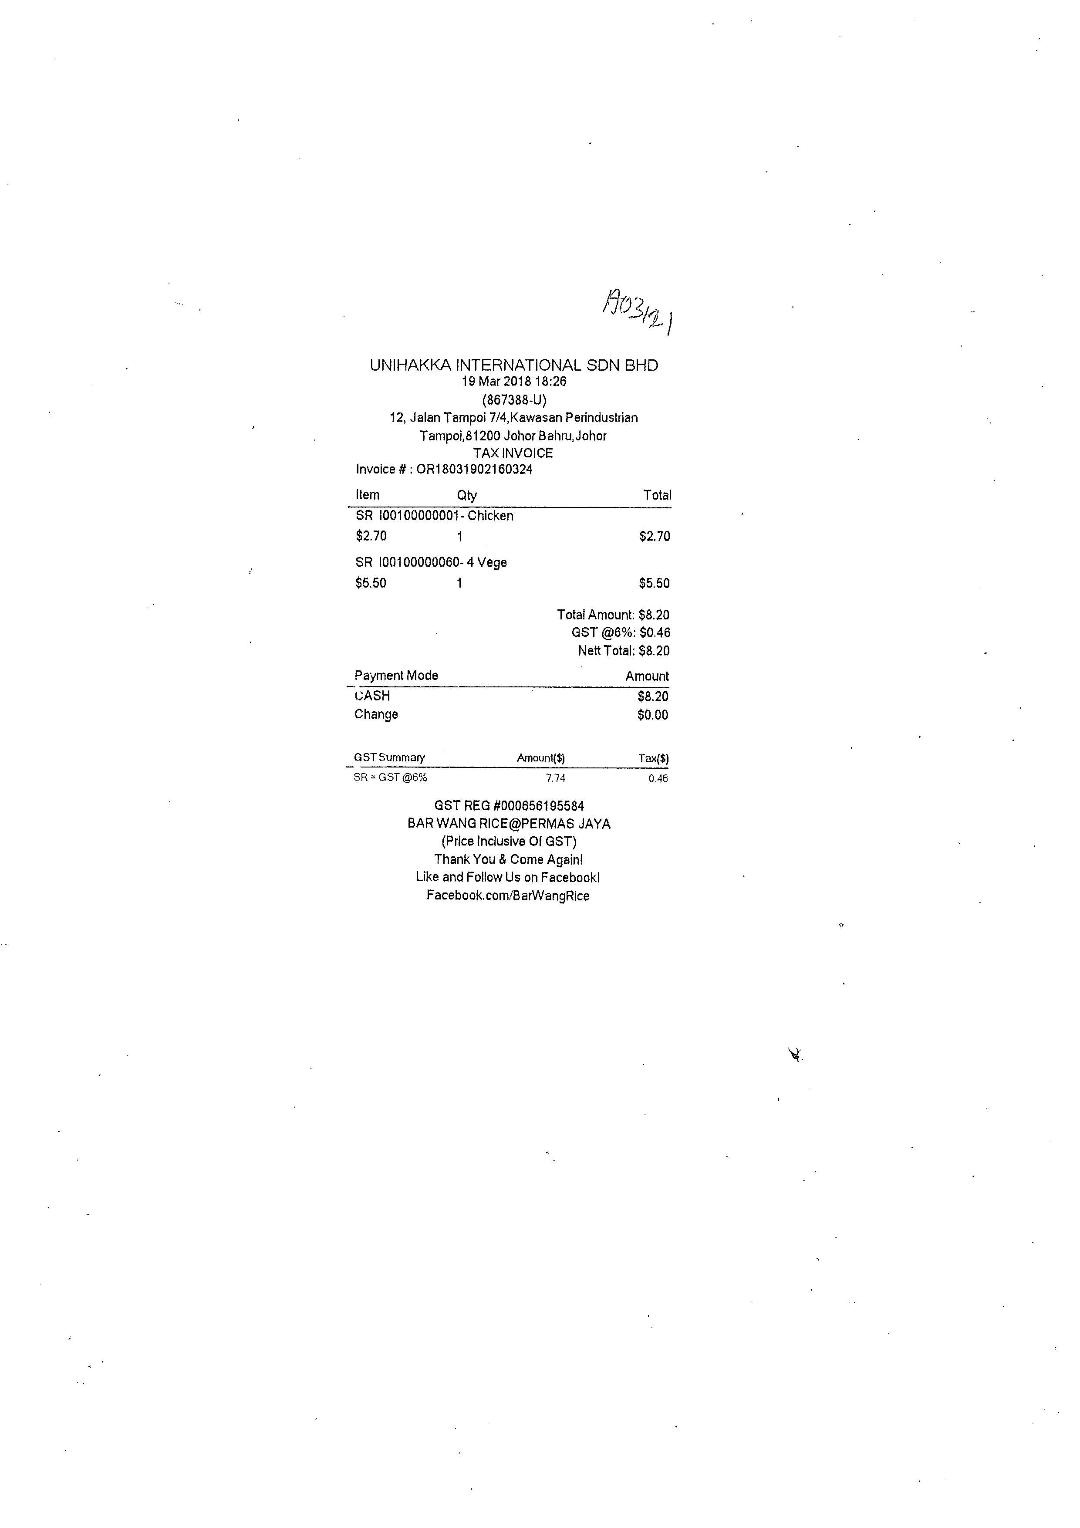
UNIHAKKA INTERNATIONAL SDN BHD
19 MAR 2018 18:26
(867388-U)
12, JALAN TAMPOI 7/4,KAWASAN PERINDUSTRIAN
TAMPOI,81200 JOHOR BAHRU,JOHOR
TAX INVOICE
INVOICE # : OR18031902160324
ITEM
QTY
TOTAL
SR I00100000001- CHICKEN
$2.70
1
$2.70
SR I00100000060- 4 VEGE
$5.50
1
$5.50
TOTAL AMOUNT: $8.20
GST @6%: $0.46
NETT TOTAL: $8.20
PAYMENT MODE
AMOUNT
CASH
$8.20
CHANGE
$0.00
GST SUMMARY
AMOUNT($)
TAX($)
SR = GST @6%
7.74
0.46
GST REG #000656195584
BAR WANG RICE@PERMAS JAYA
(PRLCE INCLUSIVE OF GST)
THANK YOU & COME AGAIN!
LIKE AND FOLLOW US ON FACEBOOK!
FACEBOOK, COM/BARWANGRICE